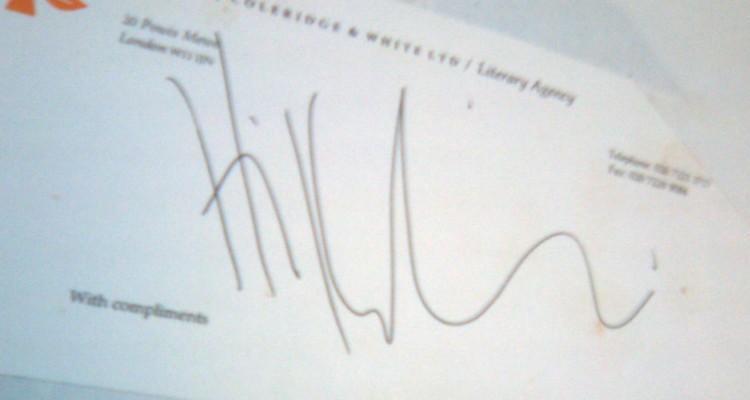
Signature of: hanif kureishi